Question: Explain the disease:
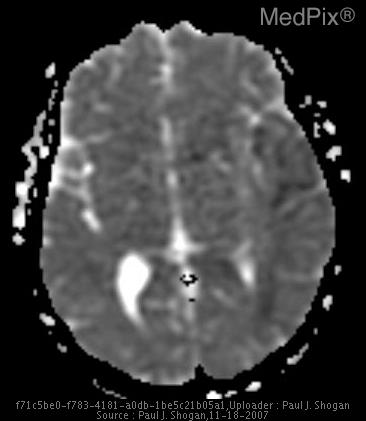
Answer: The disease is discussed as: Lesions/Condition: HSV Encephalitis

Discussion:

Herpes Encephalitis occurs at any age, with the highest incidence in adolescents and young adults, affecting men and women equally.  HSV-1 accounts for 95% of all herpetic encephalitis, and is the most common cause of viral encephalitis in the United States.

The presenting symptoms are multiple and often originate with fever, headache, seizures, confusion, stupor, and coma.  Patients may also demonstrate the gradual onset of olfactory hallucinations, anosmia, personality change, psychotic behavior, delirium, aphasia, and hemiparesis.   These symptoms are directly related to the involvement of the temporal lobes, insular cortex, and orbital surface of the frontal lobes by this disease.

After initial contact through infected secretions in the oronasopharnyx, HSV-1 travels via the lingual portion of the trigeminal nerve, to the gasserian ganglia where the virus remains dormant.  Upon reactivation from the influences of local trauma, immunosuppression, or stress, or the result of primary infection, the virus spreads in a retrograde fashion along the fibers that innervate the leptomeninges of the anterior and middle fossa.

Early diagnosis and rapid therapy is essential, as herpes encephalitis progresses rapidly.  The mortality rate ranges from 50% to 70%, with those surviving left with significant neurological impairment to include amnesia, dementia, seizures, and aphasia.  Both the patient’s age and level of consciousness at the time of initiation of intravenous acyclovir dictate outcomes.  If the patient is unconscious prior to beginning therapy, the outcome is poor.  If the patient is awake, and treatment is begun within 4 days of onset of the illness, survival is greater than 90 percent.

Laboratory:

CSF demonstrates increased pressure and a pleocytosis with lymphocyte predominance.
Red cells, and xanthochromia are identified in a minority of cases, secondary to hemorrhage.  Protein content is increased, and CSF glucose may rarely be lower than 40 mg/dL.

Polymerase Chain Reaction may be employed to identify HSV antigen in the CSF while the virus is replicating in the first few days of the illness.

Pathology:

Gross Pathologic Features:

Hemorrhagic and necrotizing encephalitis of gray and white matter, with severe edema and tissue necrosis localized to the inferior frontal, temporal lobes, and insular cortex.

Microscopically:

Focal necrotizing vasculitis with perivascular inflammatory infiltrates, with eosinophilic Cowdry intranuclear inclusion bodies located in neurons, and glial cells.

Herpes viruses include HSV-1, HSV-2, Epstein-Barr virus, cytomegalovirus, varicella-zoster virus, B virus, HSV-6, and HSV-7.

Radiology:

The imaging findings of HSV encephalitis on CT may be initially normal or subtly abnormal.  Generally, abnormalities are not identified until 3-5 days after the onset of significant symptoms.  Common initial findings are low attenuation in the medial temporal lobes and insula, with mild mass effect.  Hemorrhage may occasionally be identified and is a late finding that is highly suggestive of herpes encephalitis.  On contrast enhanced CT, there is ill-defined patchy enhancement, with gyriform enhancement being a late finding.

MRI is more sensitive than CT in detecting early changes, and demonstrates signal changes in almost all sequences.  T1 weighted images demonstrate areas of low signal intensity with surrounding edema localized to the temporal lobes, insular cortex, subfrontal area, and cingulate gyri.  Loss of the gray-white matter differentiation, and evidence of mass effect is frequently encountered.  Additionally, in cases of hemorrhage, there may be foci of increased signal in the inferior parts of the frontal and temporal lobes.  T2 weighted images demonstrate asymmetric bilateral high signal intensity in gray, and subcortical white matter of the temporal lobes, extending into the insular cortex, secondary to edema.  The basal ganglia are usually spared.  Findings are initially unilateral, followed by less severe contralateral temporal lobe signal abnormalities.

Proton density sequences demonstrate increased signal intensity in affected areas.  T2 weighted Fluid Attenuated Inversion Recovery (FLAIR) sequences demonstrate hyperintense signal with edematous cortex and subcortical white matter.  T2 gradient recalled echo sequences show hypointensity if there is hemorrhage within the edematous brain parenchyma.

Diffusion weighted images demonstrate marked hyperintense restricted diffusion, and reduced ADC values.  It is important to distinguish these findings from ischemic stroke, hemorrhage, abscess, lymphoma, Creutzfeldt-Jakob disease, glioma, and metastatic disease, for the determination of appropriate treatment.  HSV encephalitis can be differentiated from other high signal intensity DW MR images, and low ADC values based on the clinical presentation of the patient, distribution of the imaging findings, and results of the polymerase chain reaction test.

T1 weighted gadolinium enhanced images demonstrate asymmetric mild patchy enhancement indicating abnormalities of the blood-brain barrier.  Gyriform enhancement may be seen one week after initial symptoms.  Meningeal enhancement is an early finding, with parenchymal enhancement being a late finding, or evidence of hemorrhage.

MR spectroscopy may be utilized demonstrating elevated peaks of lactate, choline, and myoinositol, and reduced N-acetylaspartate signal.

Follow-up imaging demonstrates progressive abnormalities with worsening involvement of the contralateral temporal lobe, insula, and cingulate gyri.  Encephalomalacia, atrophy, and dystrophic calcification are commonly seen as sequelae of HSV encephalitis.